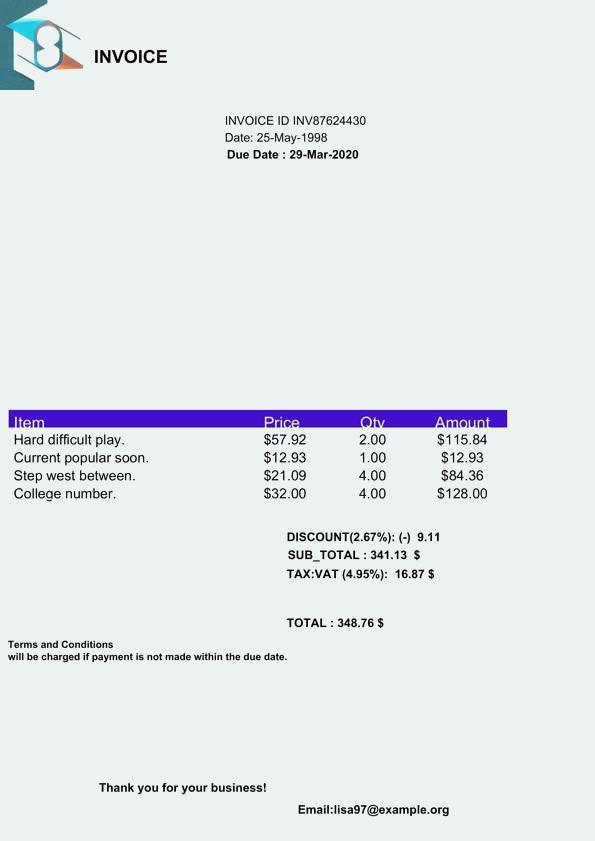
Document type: Invoice